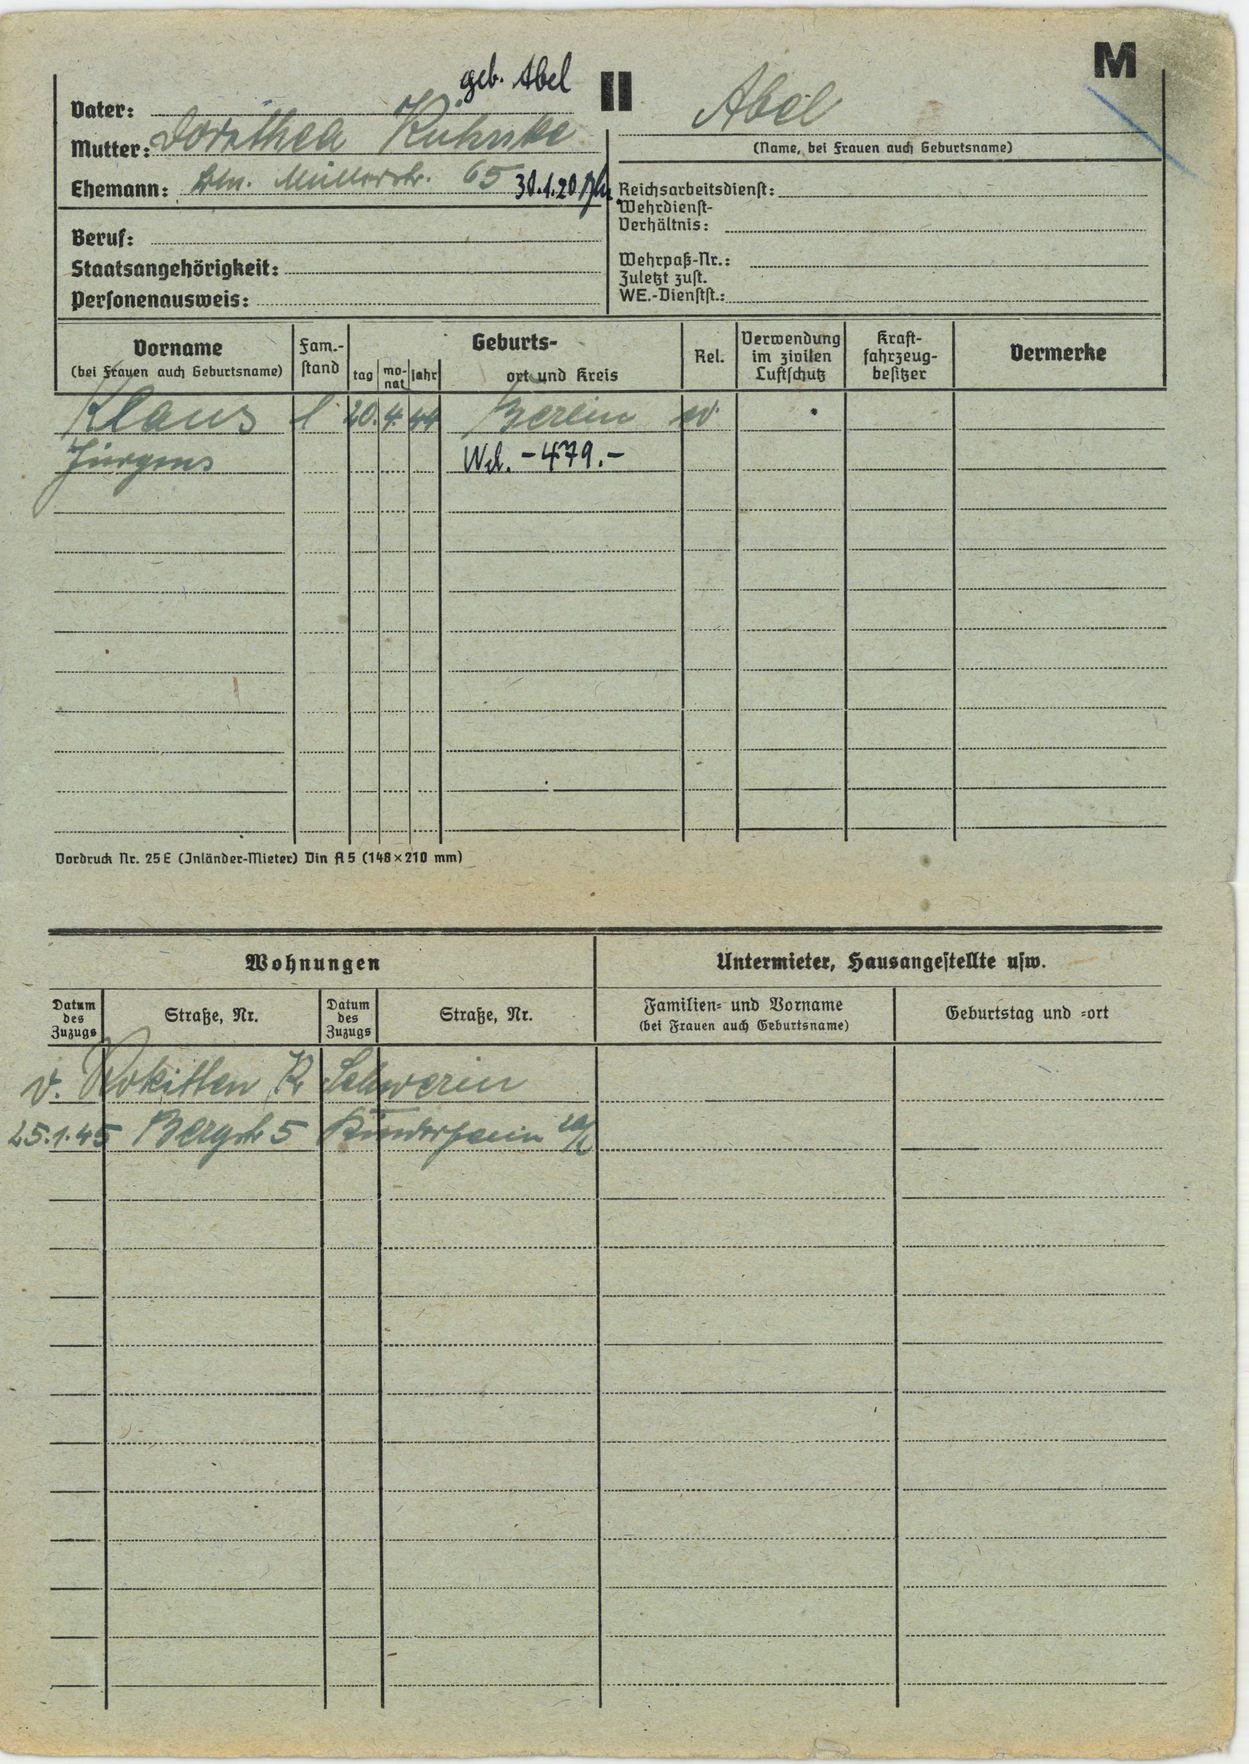
Abel